Question: What is the potential diagnosis?
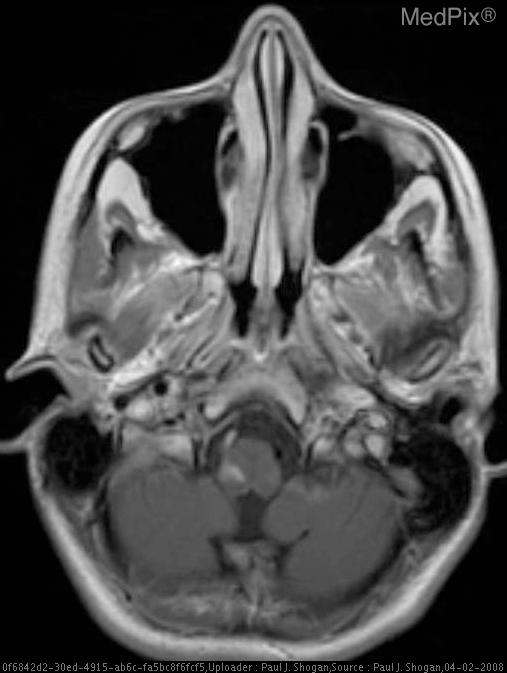
Answer: The possible diagnosis includes Dissection
Racemose Capillary Telangiectasia.